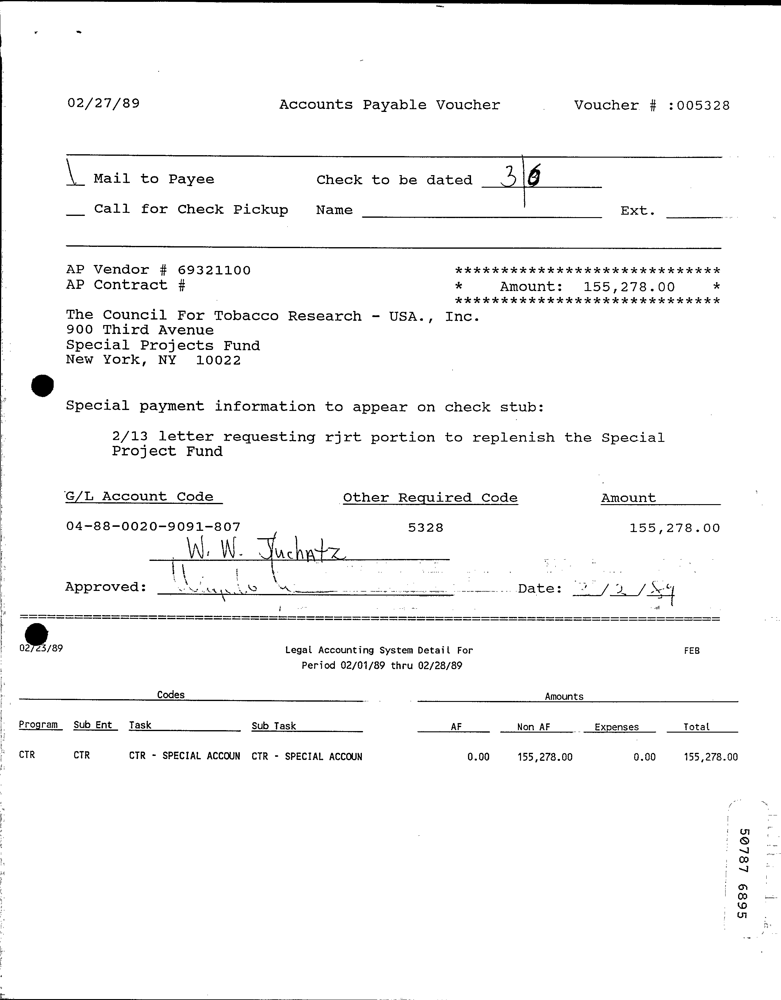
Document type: Invoice